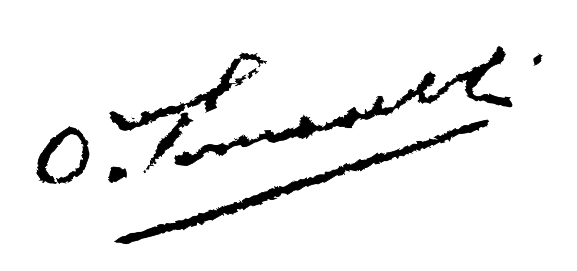
Signature of: onofrio tomaselli